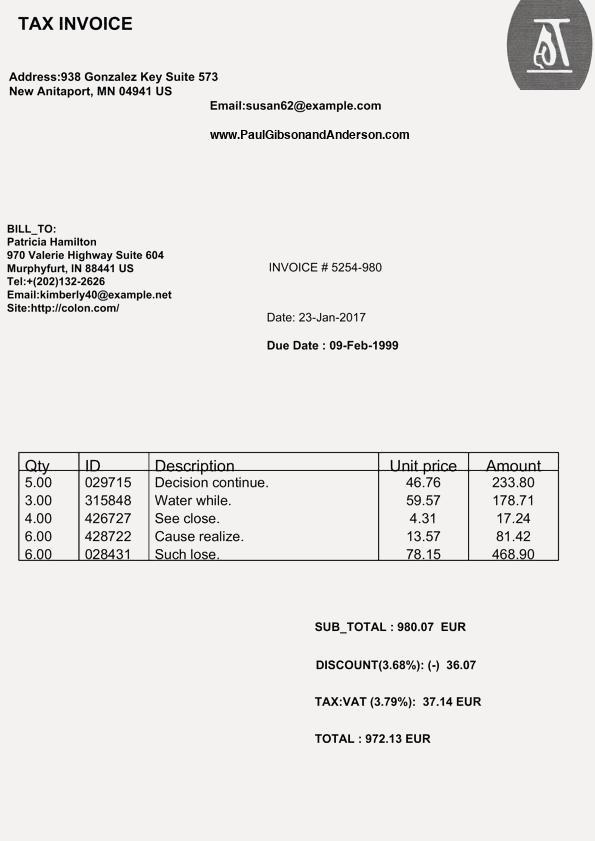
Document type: Invoice